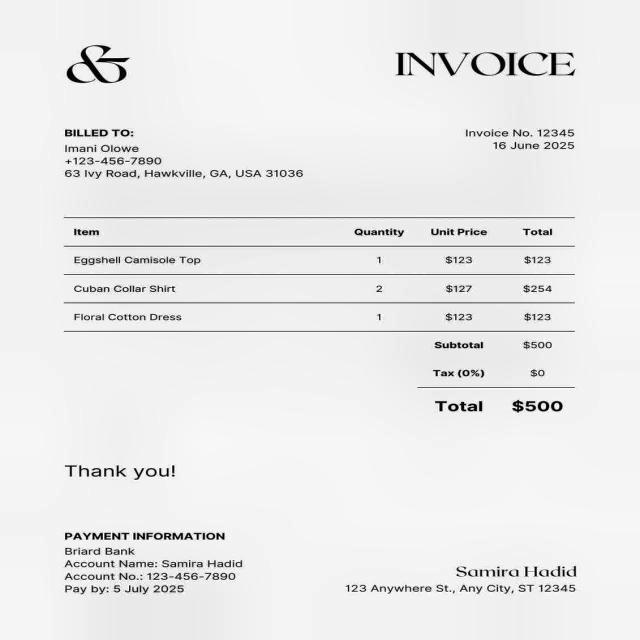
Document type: Invoice